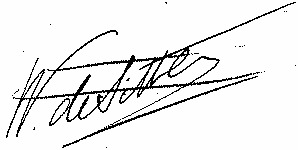
Signature of: willem de sitter